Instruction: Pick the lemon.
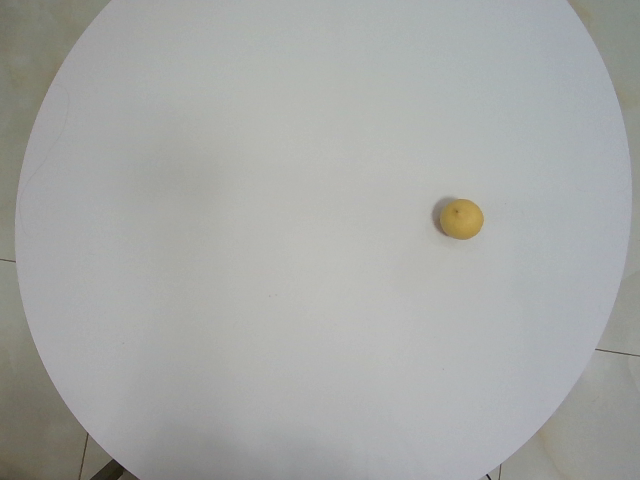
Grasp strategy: vertical